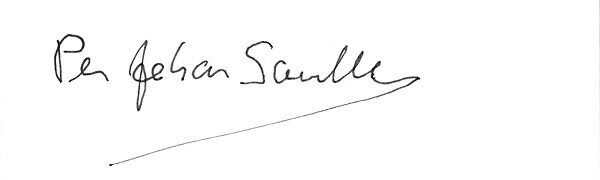
Signature of: per johan svendsen